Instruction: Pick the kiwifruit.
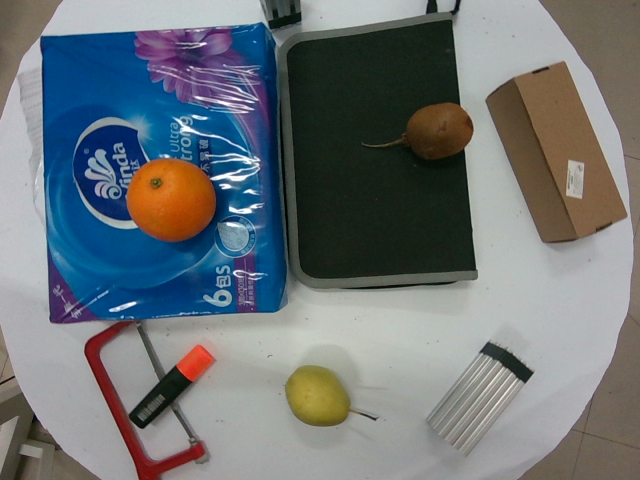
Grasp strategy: vertical